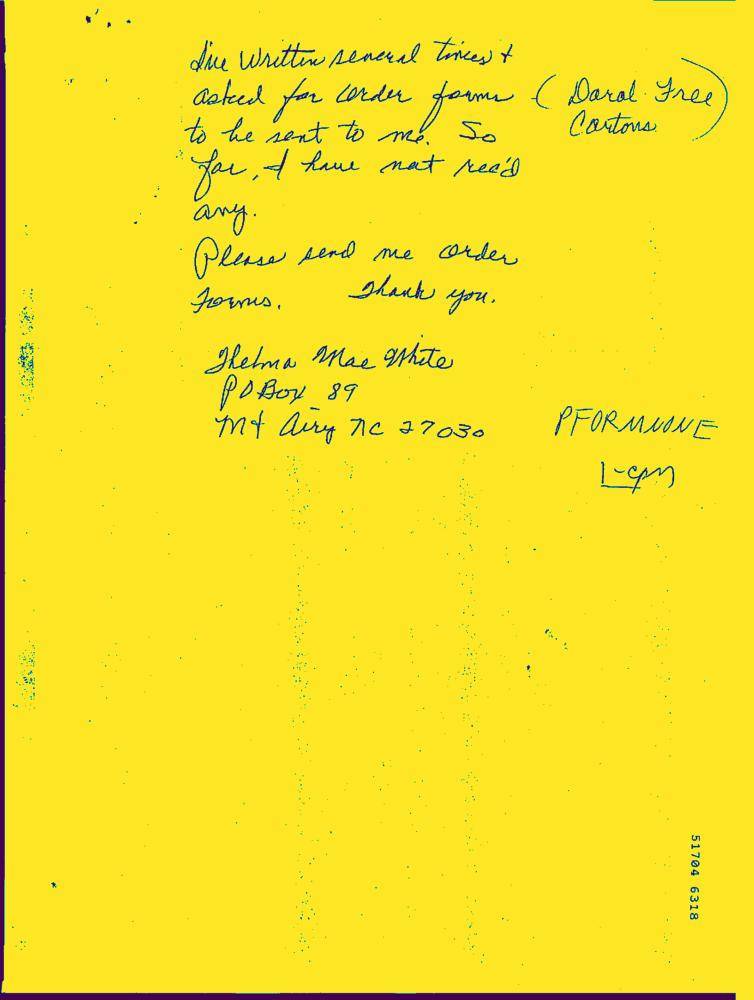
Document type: Hand-Written